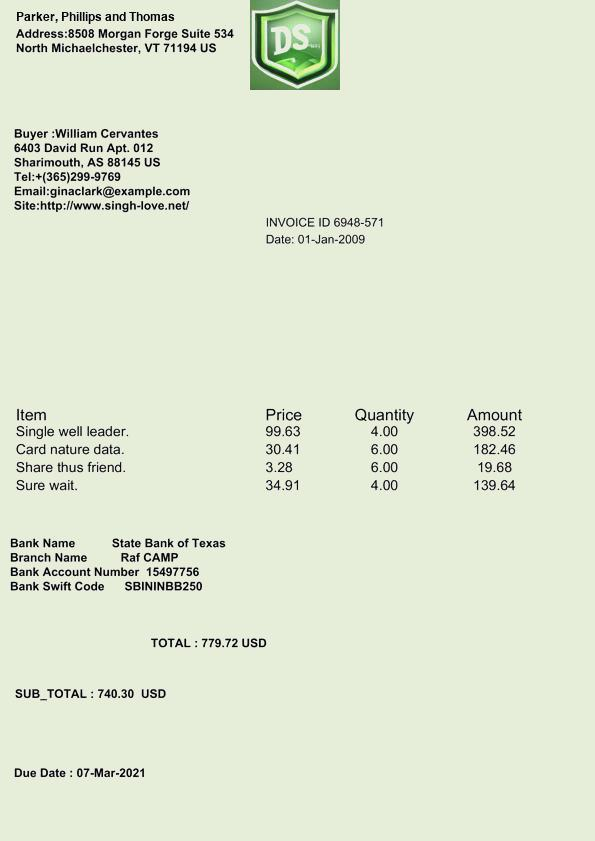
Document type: Invoice